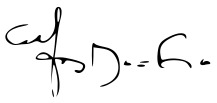
Signature of: alphonse mucha